Question: What could the diagnosis suggest?
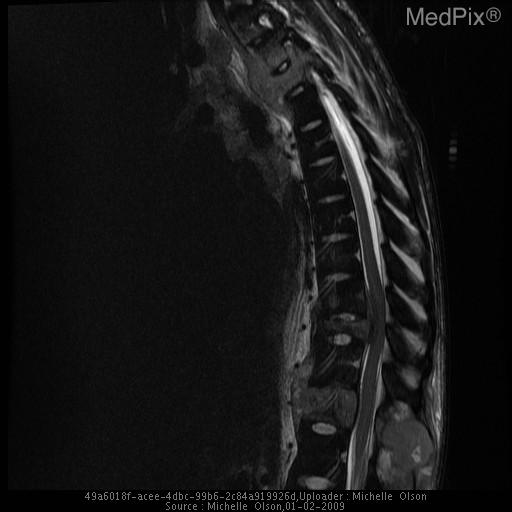
Answer: The possible diagnosis includes --Osteomyelitis, including mycobacterial and fungal.
--Metastatic disease
--Multiple myeloma.